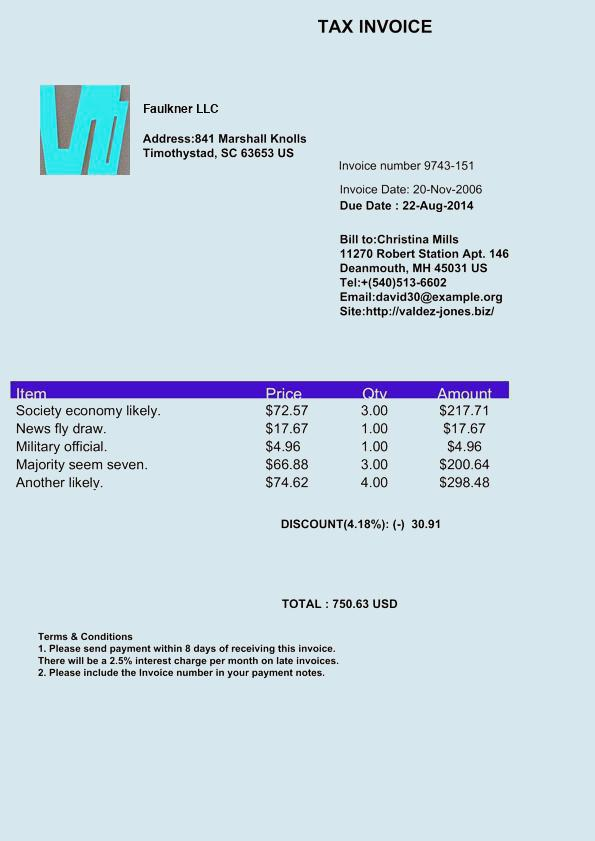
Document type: Invoice